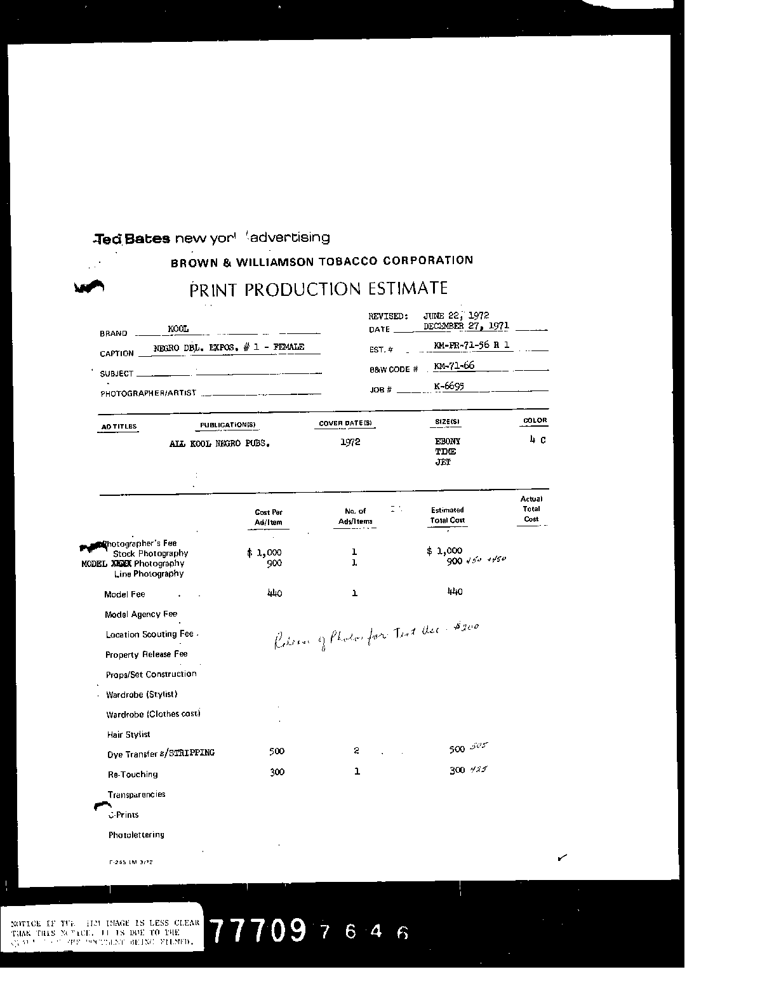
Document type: Invoice